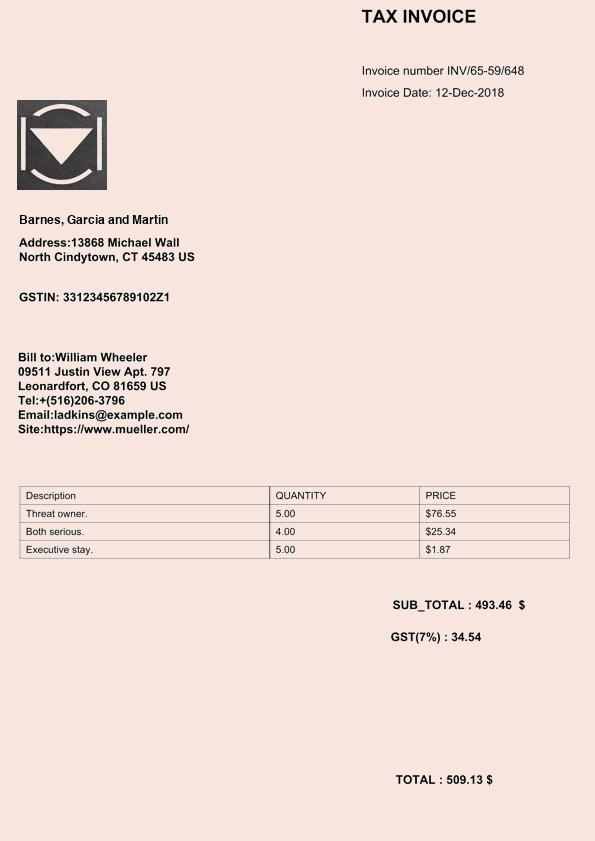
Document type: Invoice